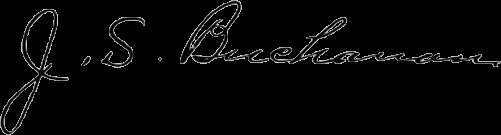
Signature of: james s buchanan